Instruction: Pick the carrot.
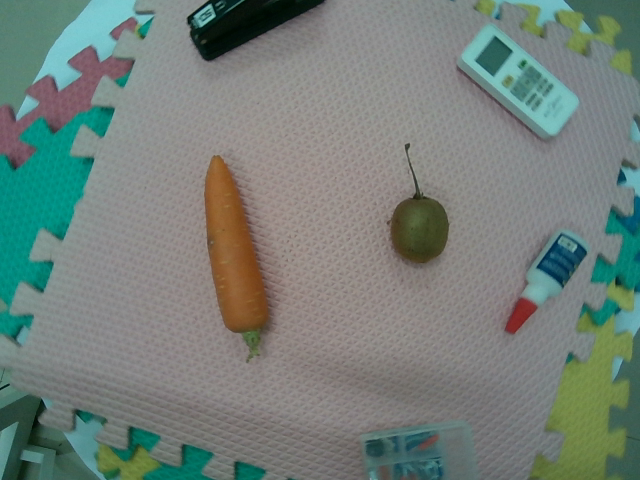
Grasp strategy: vertical